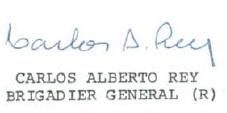
Signature of: carlos rey